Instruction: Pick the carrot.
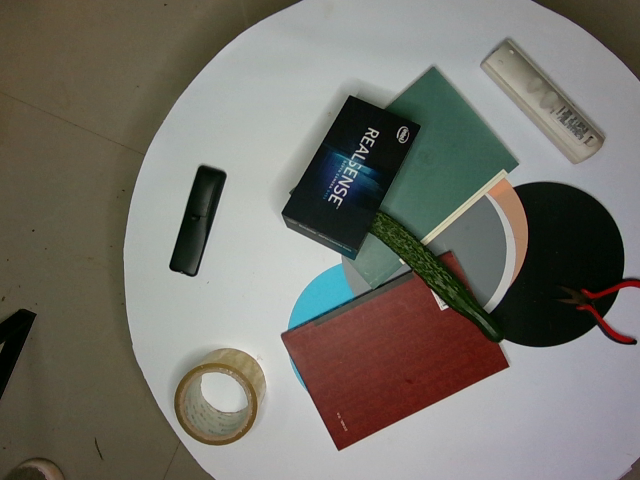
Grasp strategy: vertical